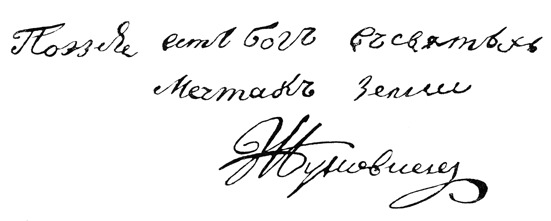
Signature of: vasily zhukovsky